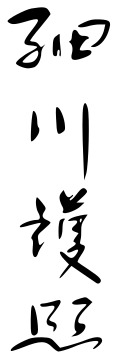
Signature of: morihiro hosokawa